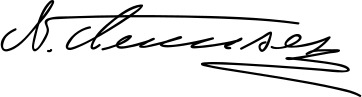
Signature of: nicolae ceaușescu